Question: How is the property described in the document?
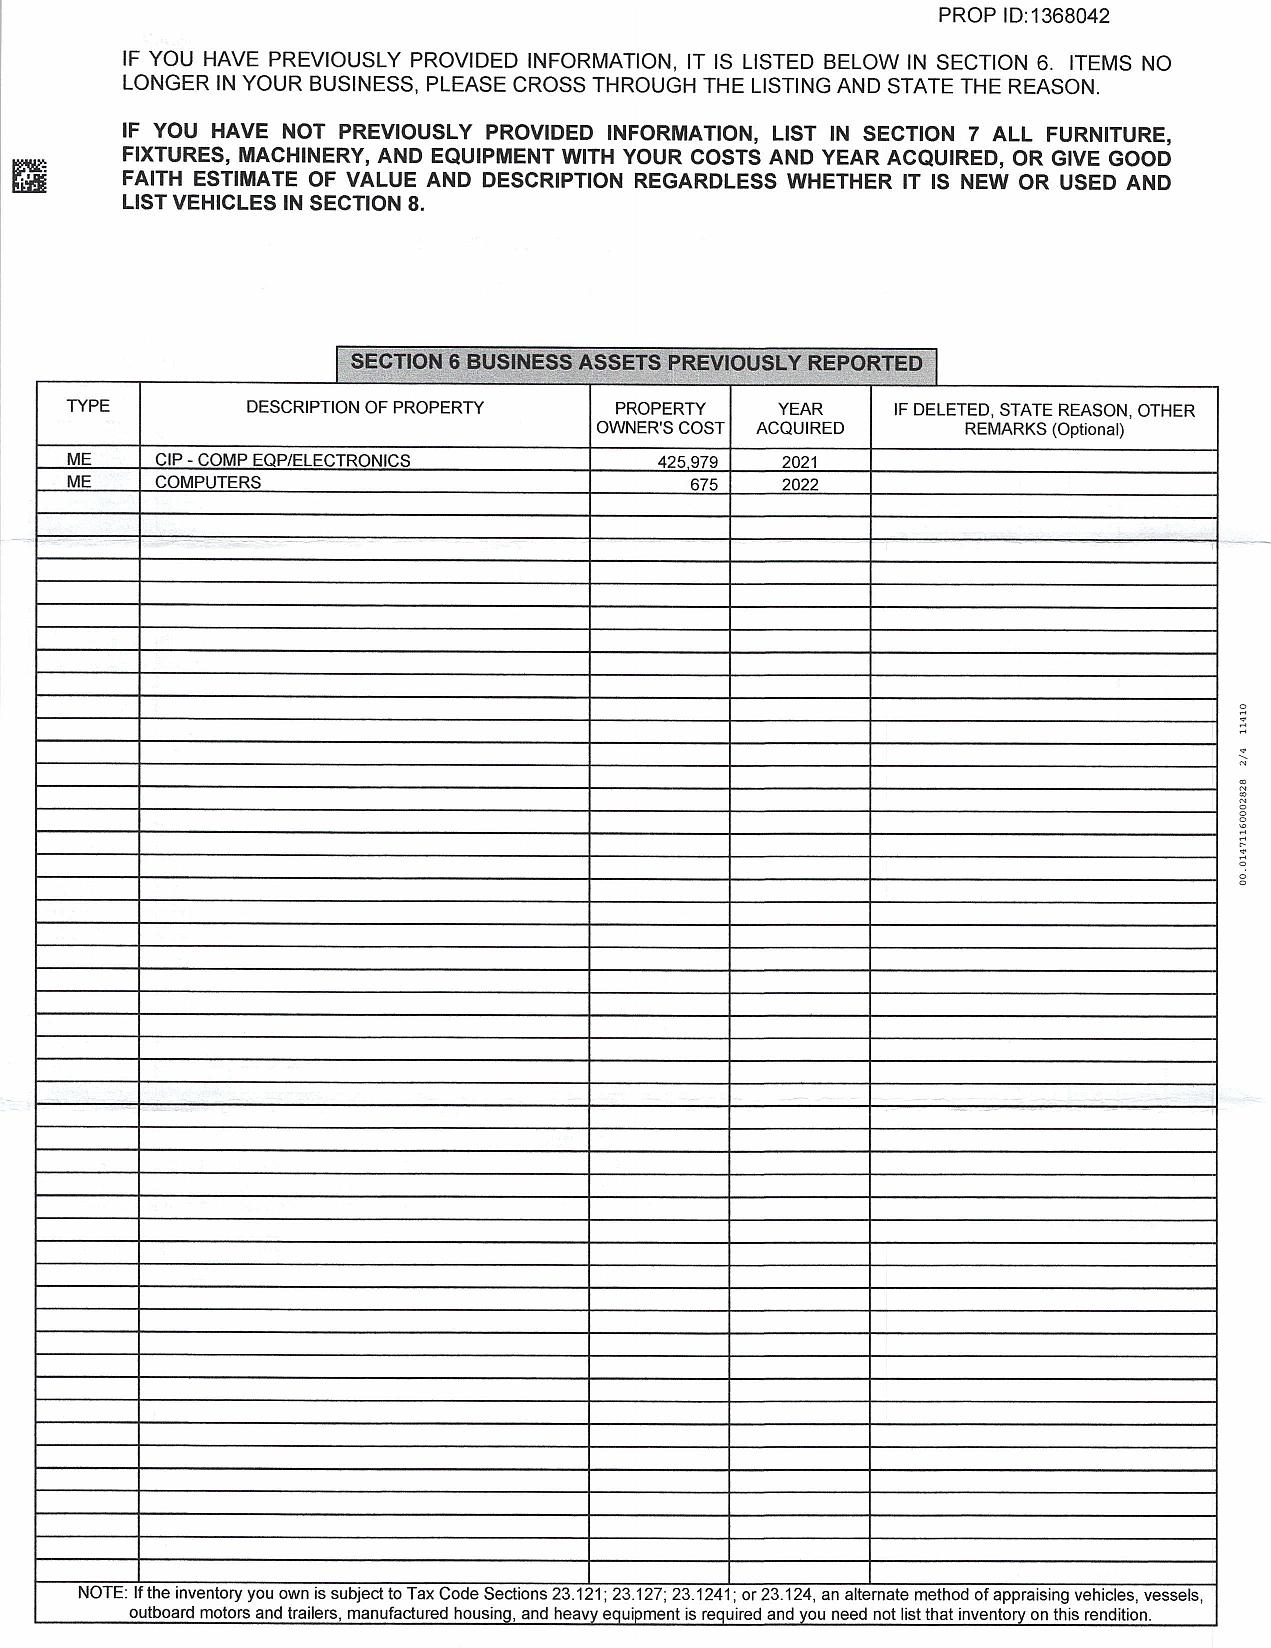
Answer: "CIP - COMP EQD/ELECTRONICS, COMPUTERS"